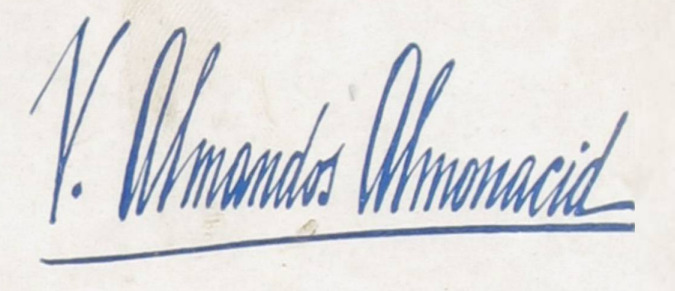
Signature of: vicente almandos almonacid